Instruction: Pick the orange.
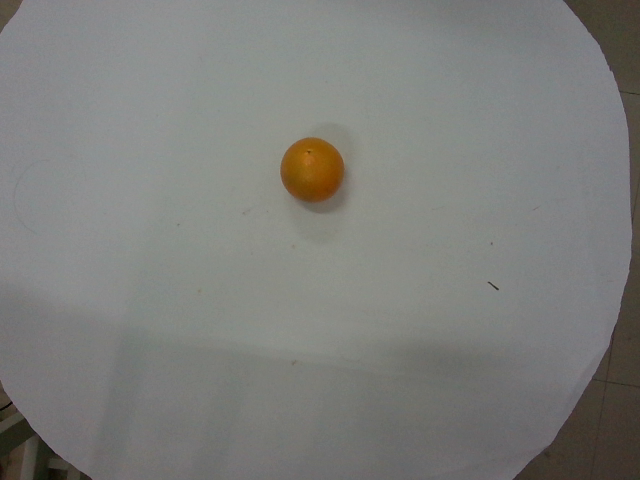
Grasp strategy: vertical